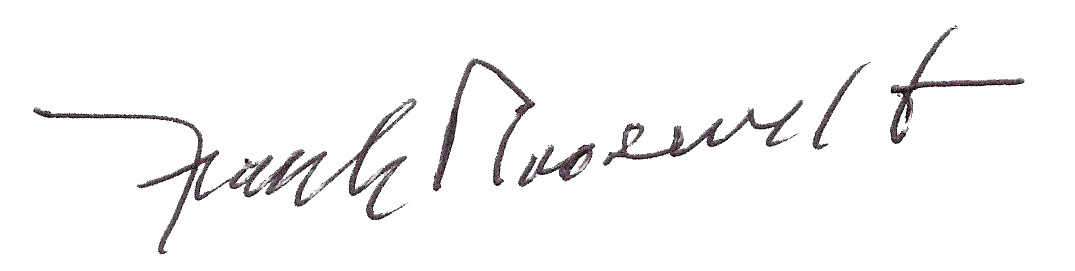
Signature of: franklin d roosevelt iii